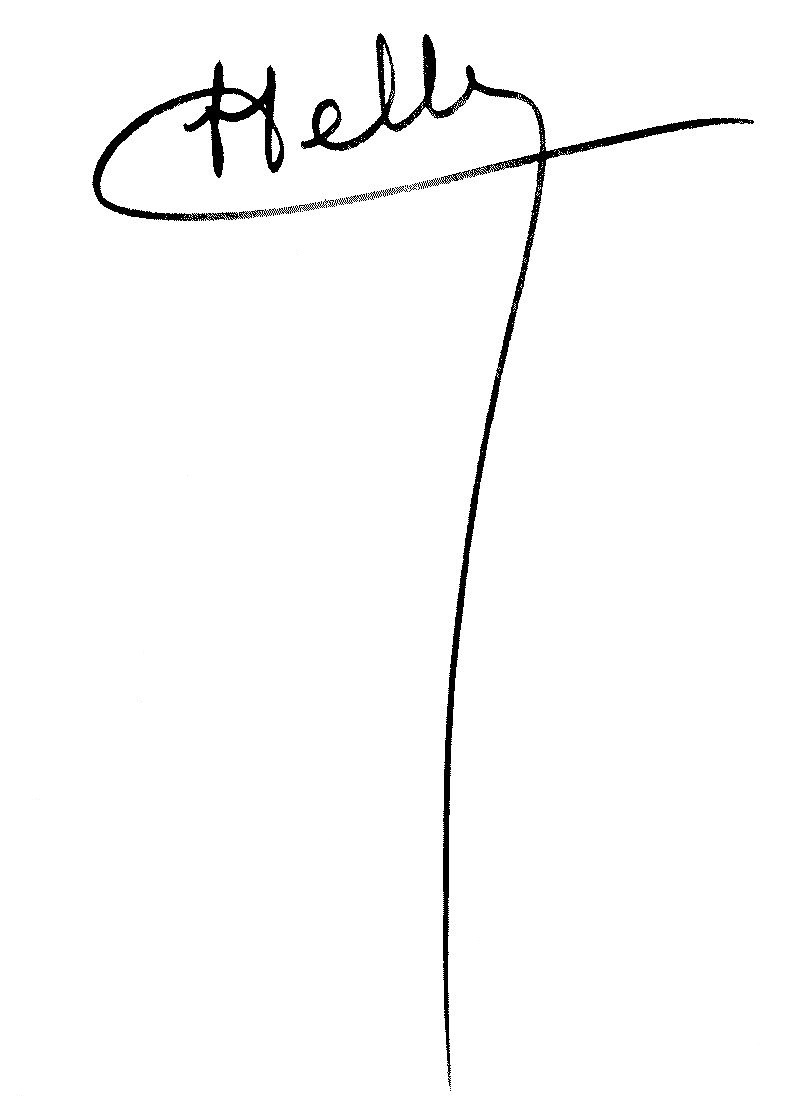
Signature of: henri sellier